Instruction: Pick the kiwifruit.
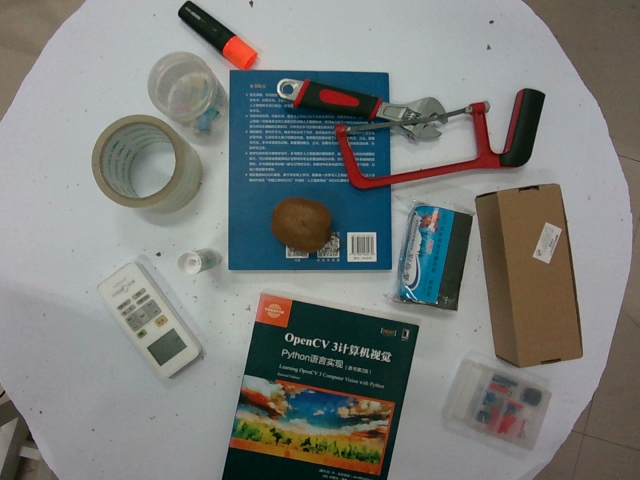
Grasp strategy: vertical